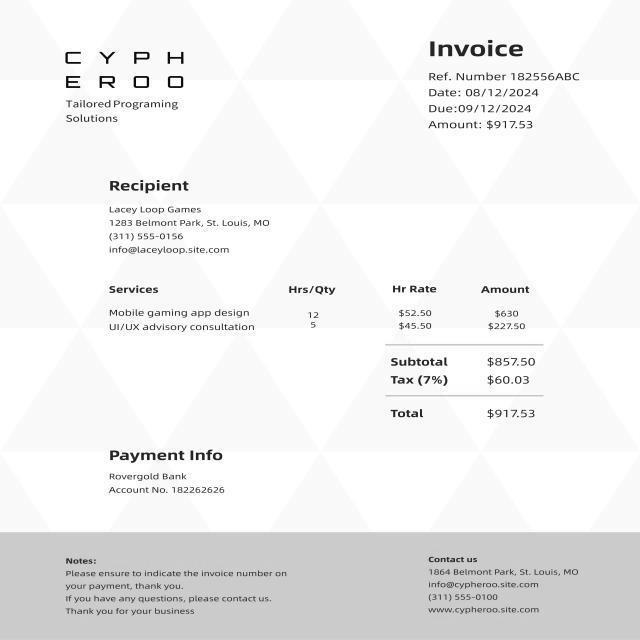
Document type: Invoice